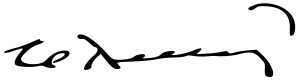
Signature of: eduardo rodríguez